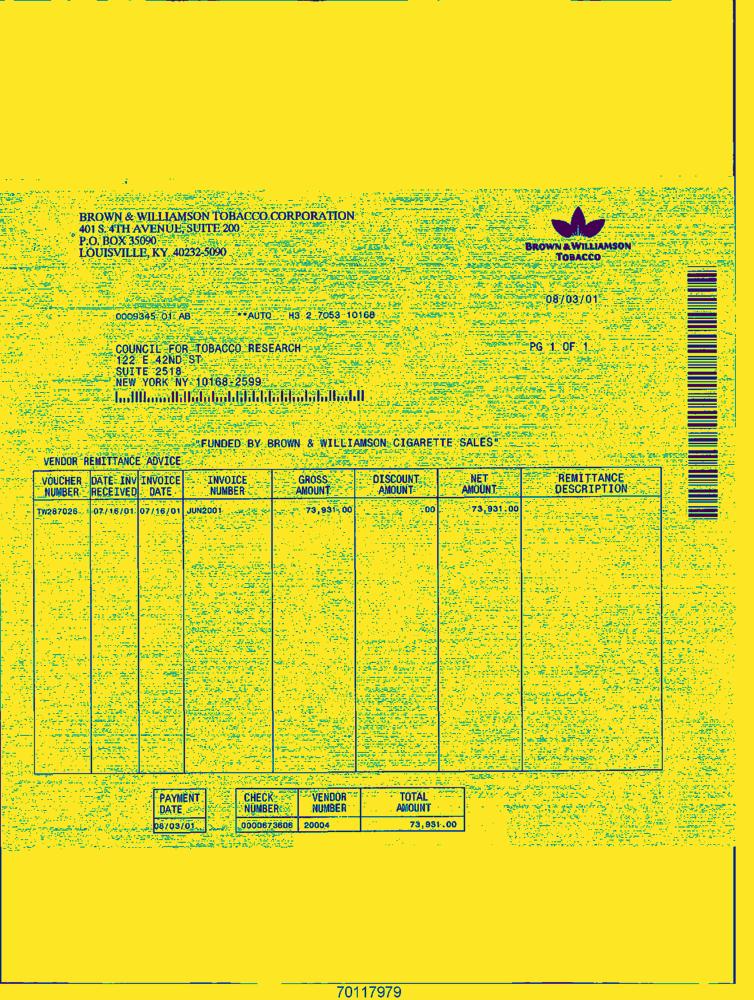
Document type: Invoice-Doc